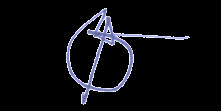
Signature of: sanuji pentamarta